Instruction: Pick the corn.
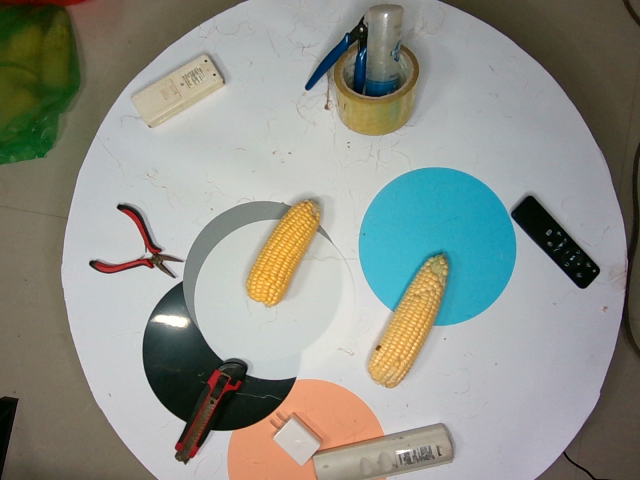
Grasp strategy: vertical